Question: How is the history relevant to the case?
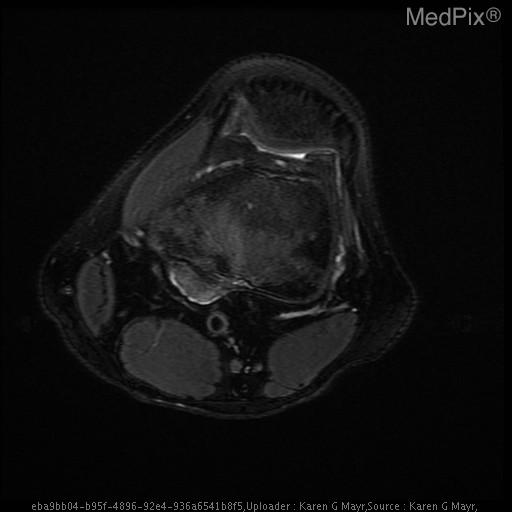
Answer: The patient's history of Twisting injury.  Rule out meniscal tear. is key in understanding the case.